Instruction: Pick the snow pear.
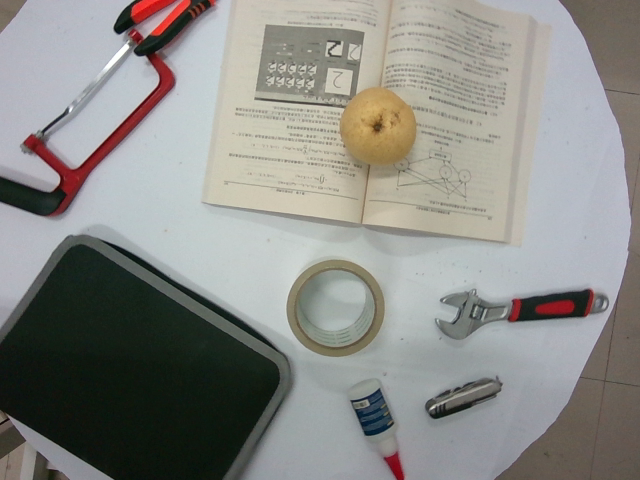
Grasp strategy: vertical